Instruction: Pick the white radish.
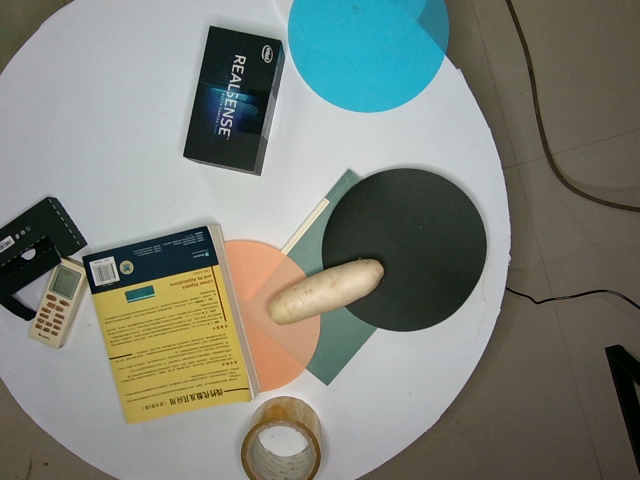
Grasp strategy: vertical